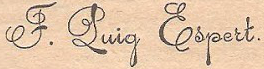
Signature of: francesc puig i espert